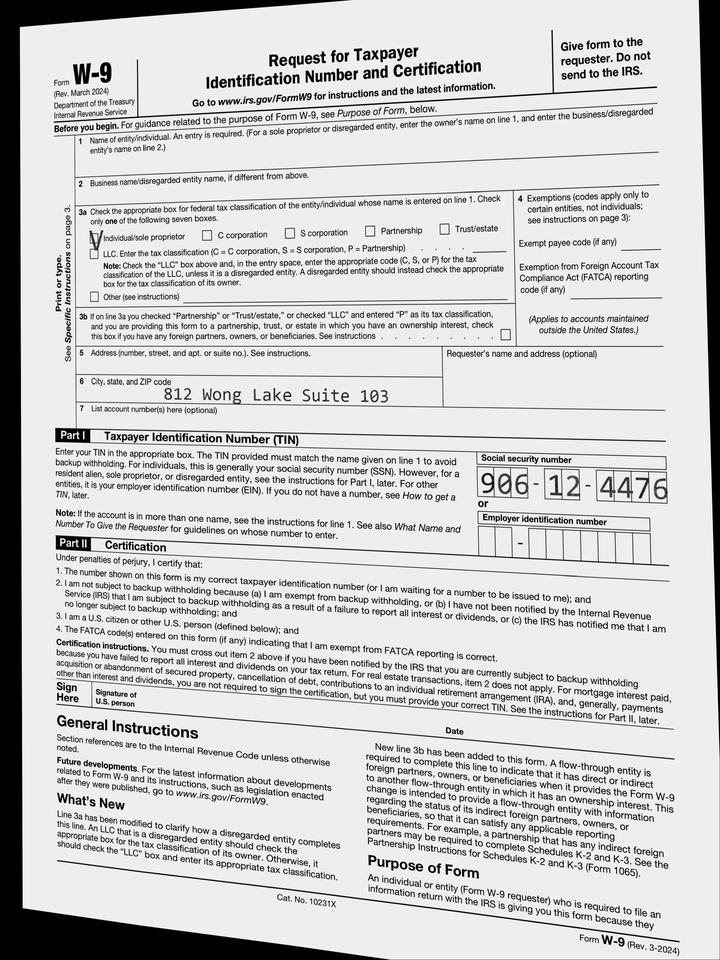
adr1: 812 Wong Lake Suite 103
cbx: yes
ssn: 906124476